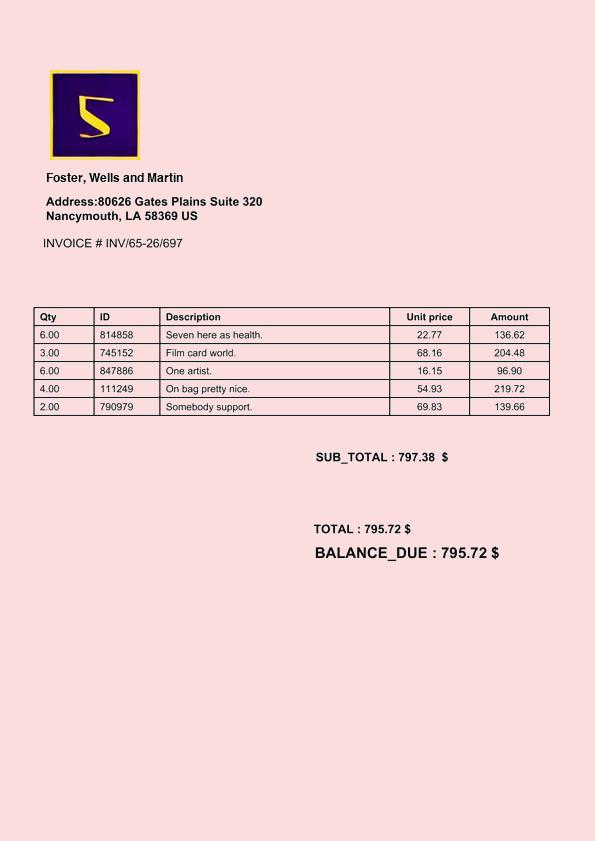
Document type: Invoice